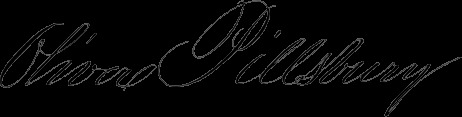
Signature of: oliver pillsbury